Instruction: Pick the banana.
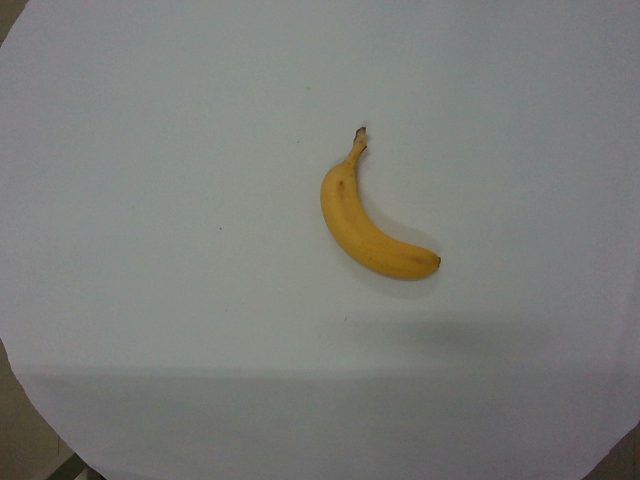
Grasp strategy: vertical